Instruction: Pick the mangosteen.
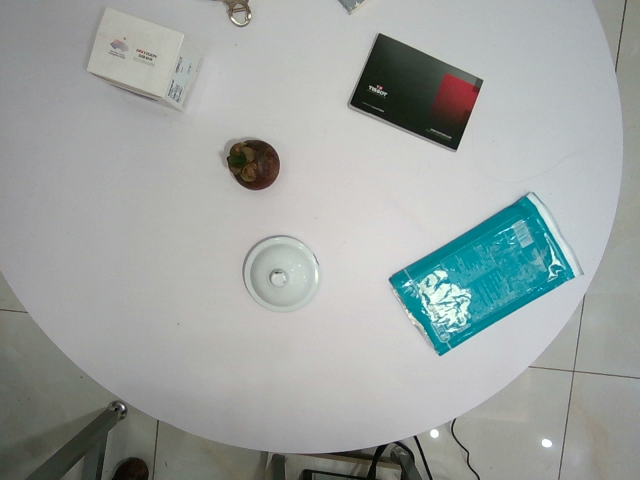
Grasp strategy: vertical